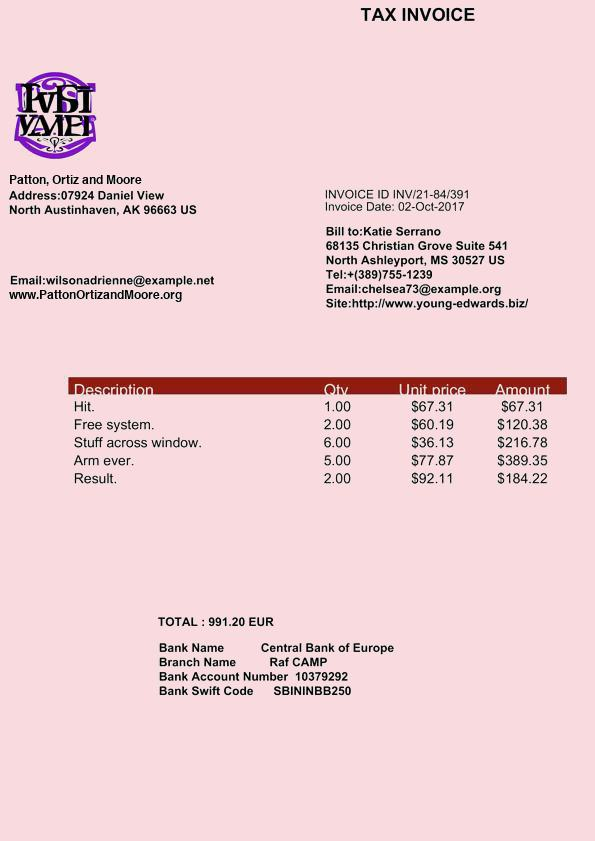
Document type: Invoice